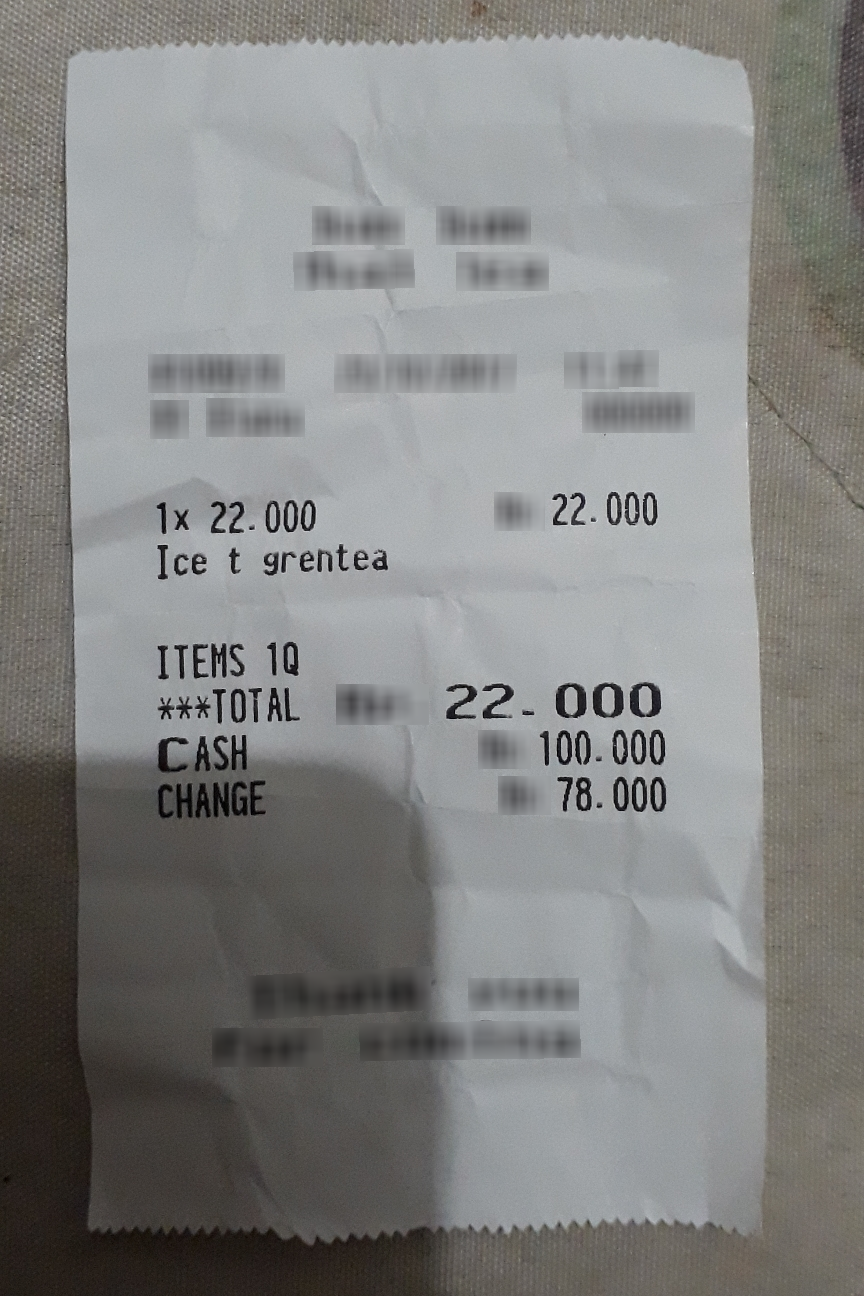
Number of items: 4
Total: 22.000
OCR text regions:
text: ***TOTAL
text: 22.000
text: CASH
text: 100.000
text: CHANGE
text: 78.000
text: ITEMS
text: 1Q
text: 1x
text: 22.000
text: 22.000
text: Ice
text: t
text: grentea